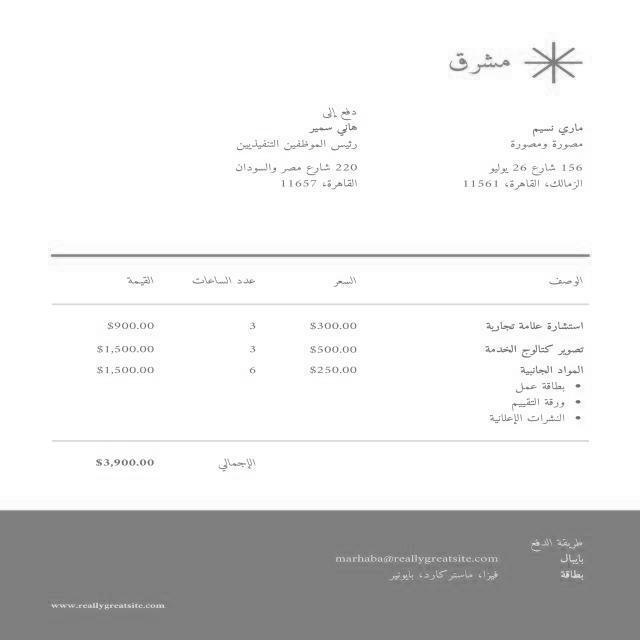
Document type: Invoice